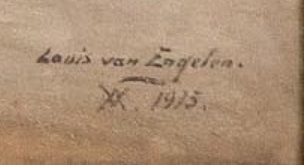
Signature of: louis van engelen